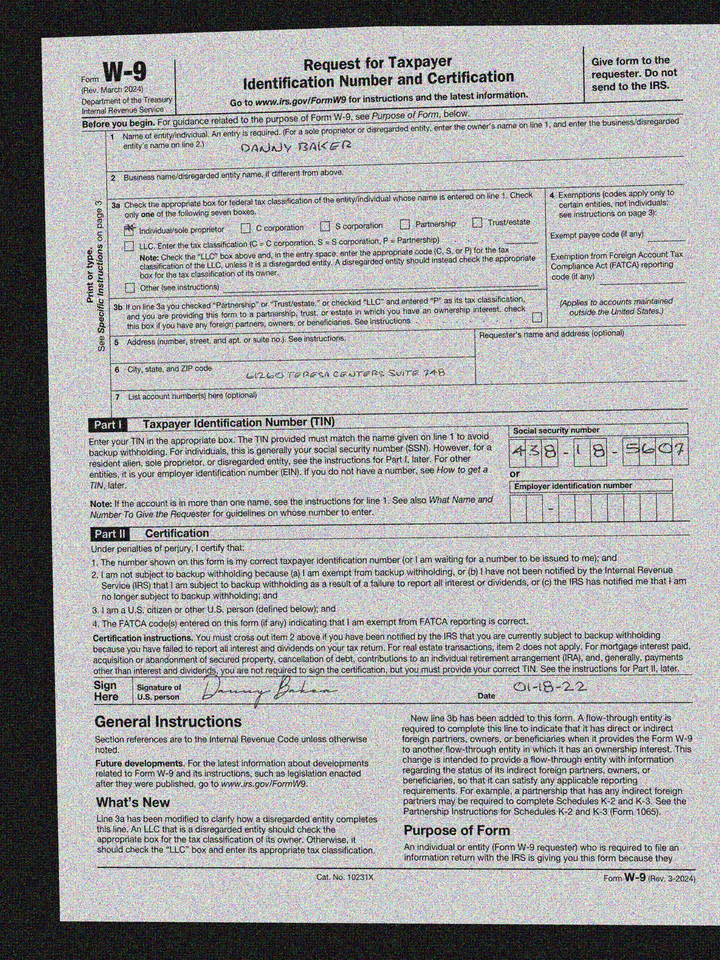
adr1: 61260 Teresa Centers Suite 748
cbx: yes
ssn: 438185607
enm: Danny Baker
sdt: 01-18-22